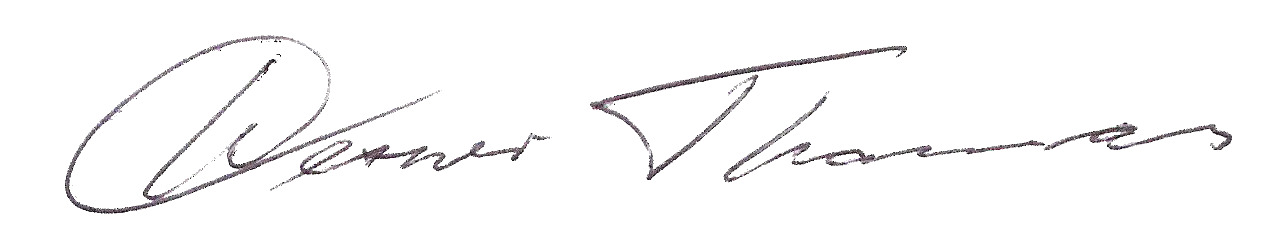
Signature of: werner thomas